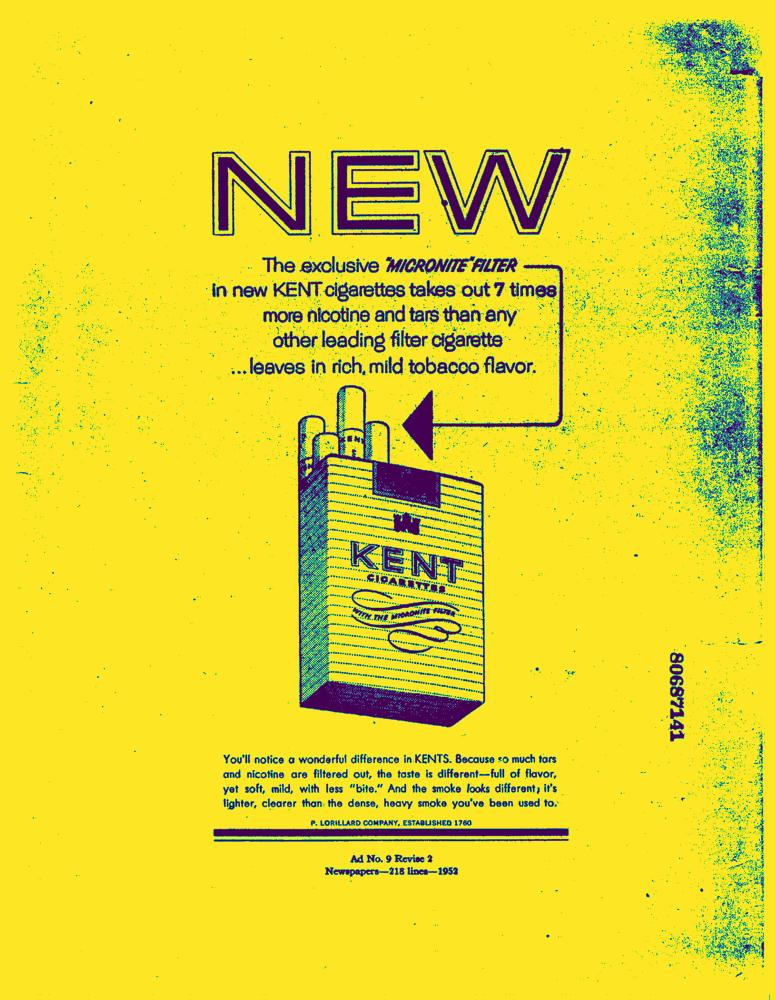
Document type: AD